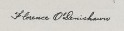
Signature of: florence o denishawn